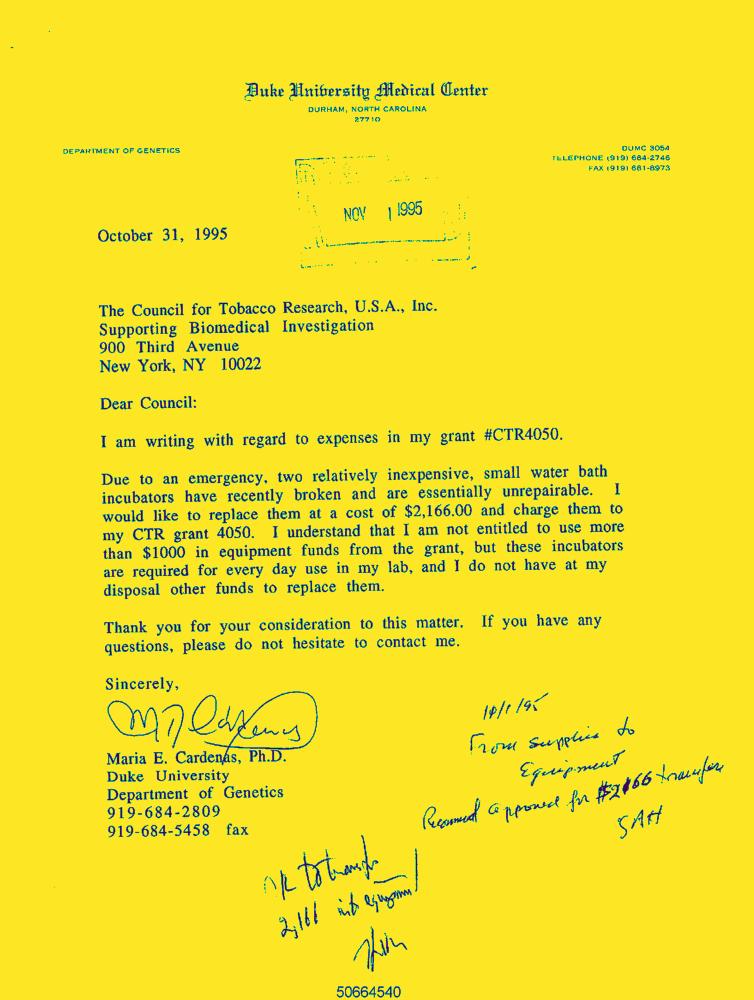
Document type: Letter-Doc